Question: What might the diagnosis be?
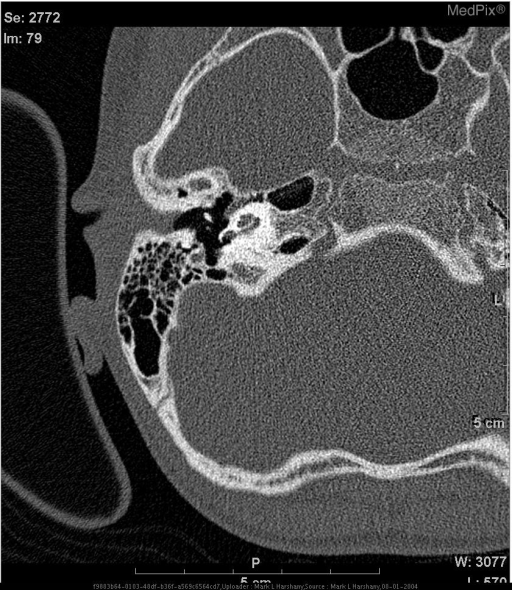
Answer: The possible diagnosis includes Mondini Deformity.
Large vestibular aqueduct syndrome (can be isolated only to vestibular aqueduct or can be associated with cochlear and vestibular dysplasia)
Cochlear hypoplasia (associated with one large cavity between coclea and vestibule)
Michel's Aplasia (complete lack of formation.  Cock's Deformity).
Pendred syndrome..